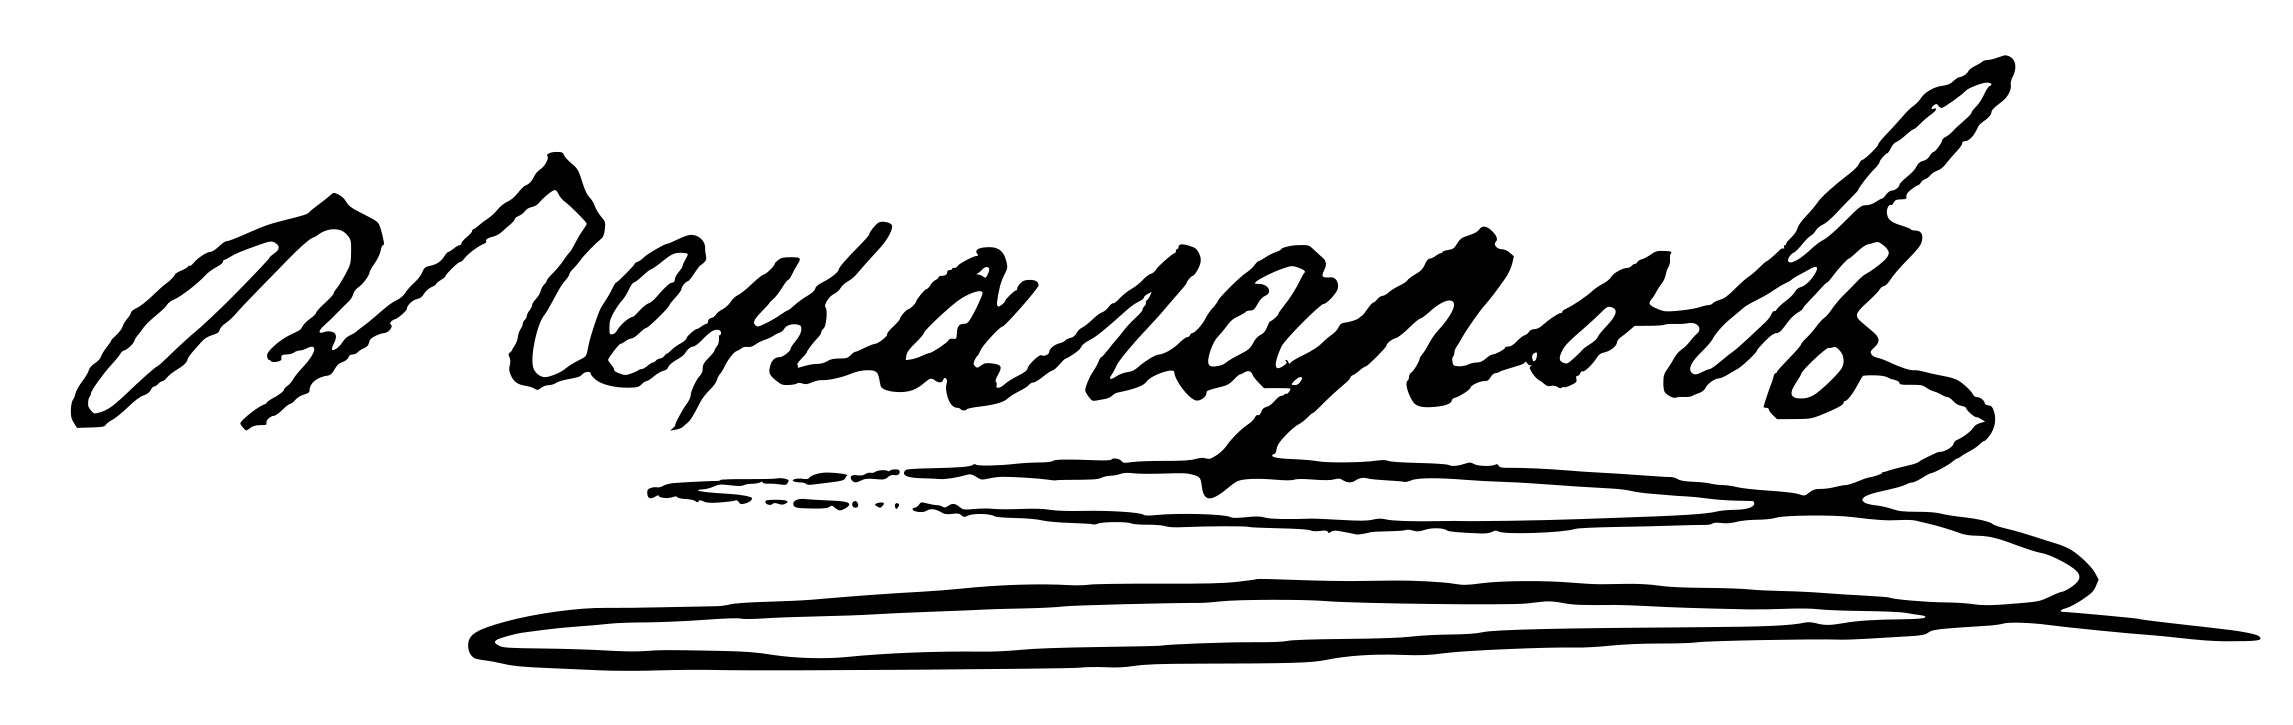
Signature of: vasil chekalarov